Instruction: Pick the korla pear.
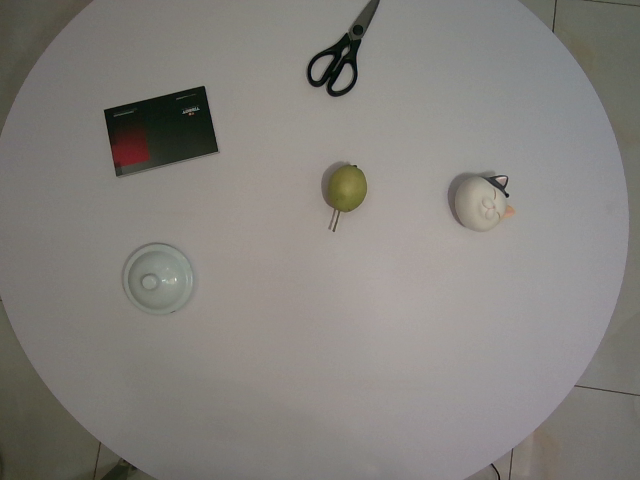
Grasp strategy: vertical